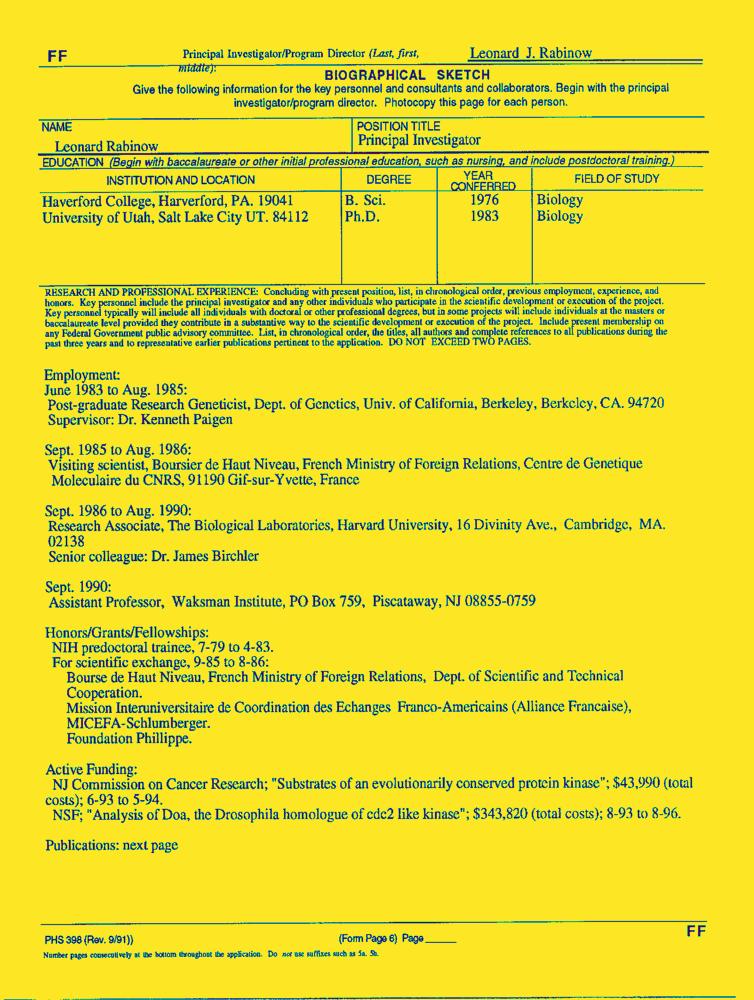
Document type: Resume-Doc